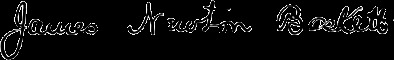
Signature of: james newton baskett